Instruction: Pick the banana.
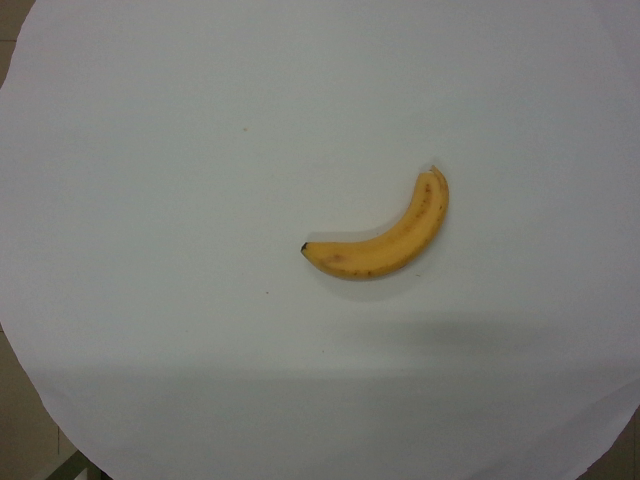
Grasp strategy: vertical